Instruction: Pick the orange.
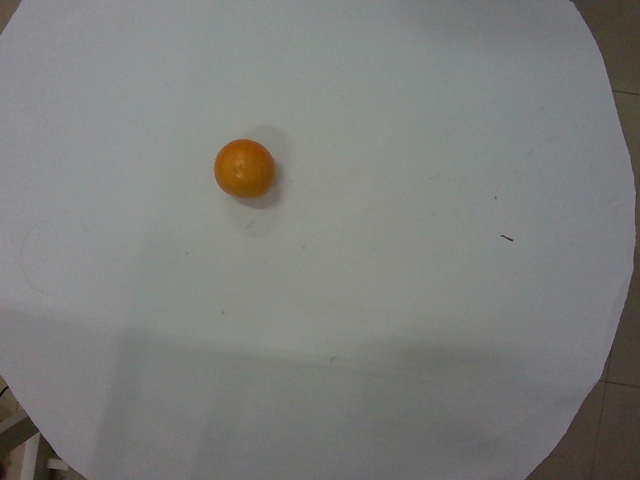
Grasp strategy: vertical